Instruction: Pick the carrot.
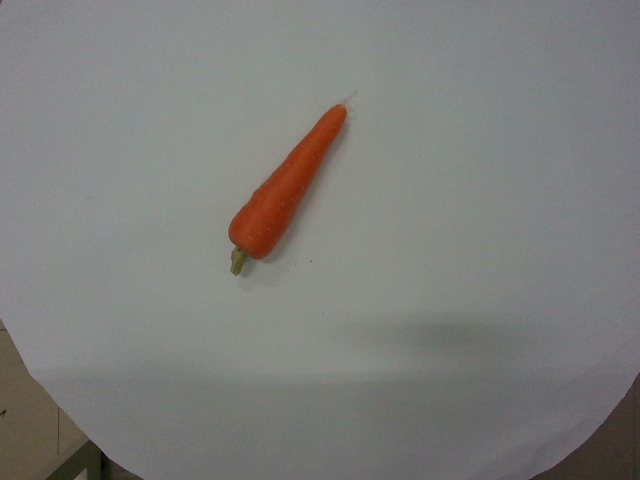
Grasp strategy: vertical